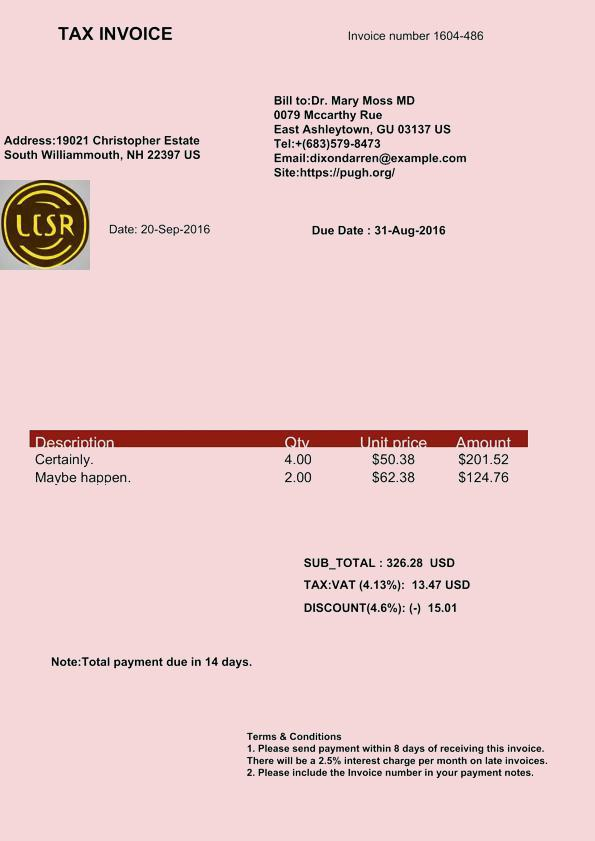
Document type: Invoice